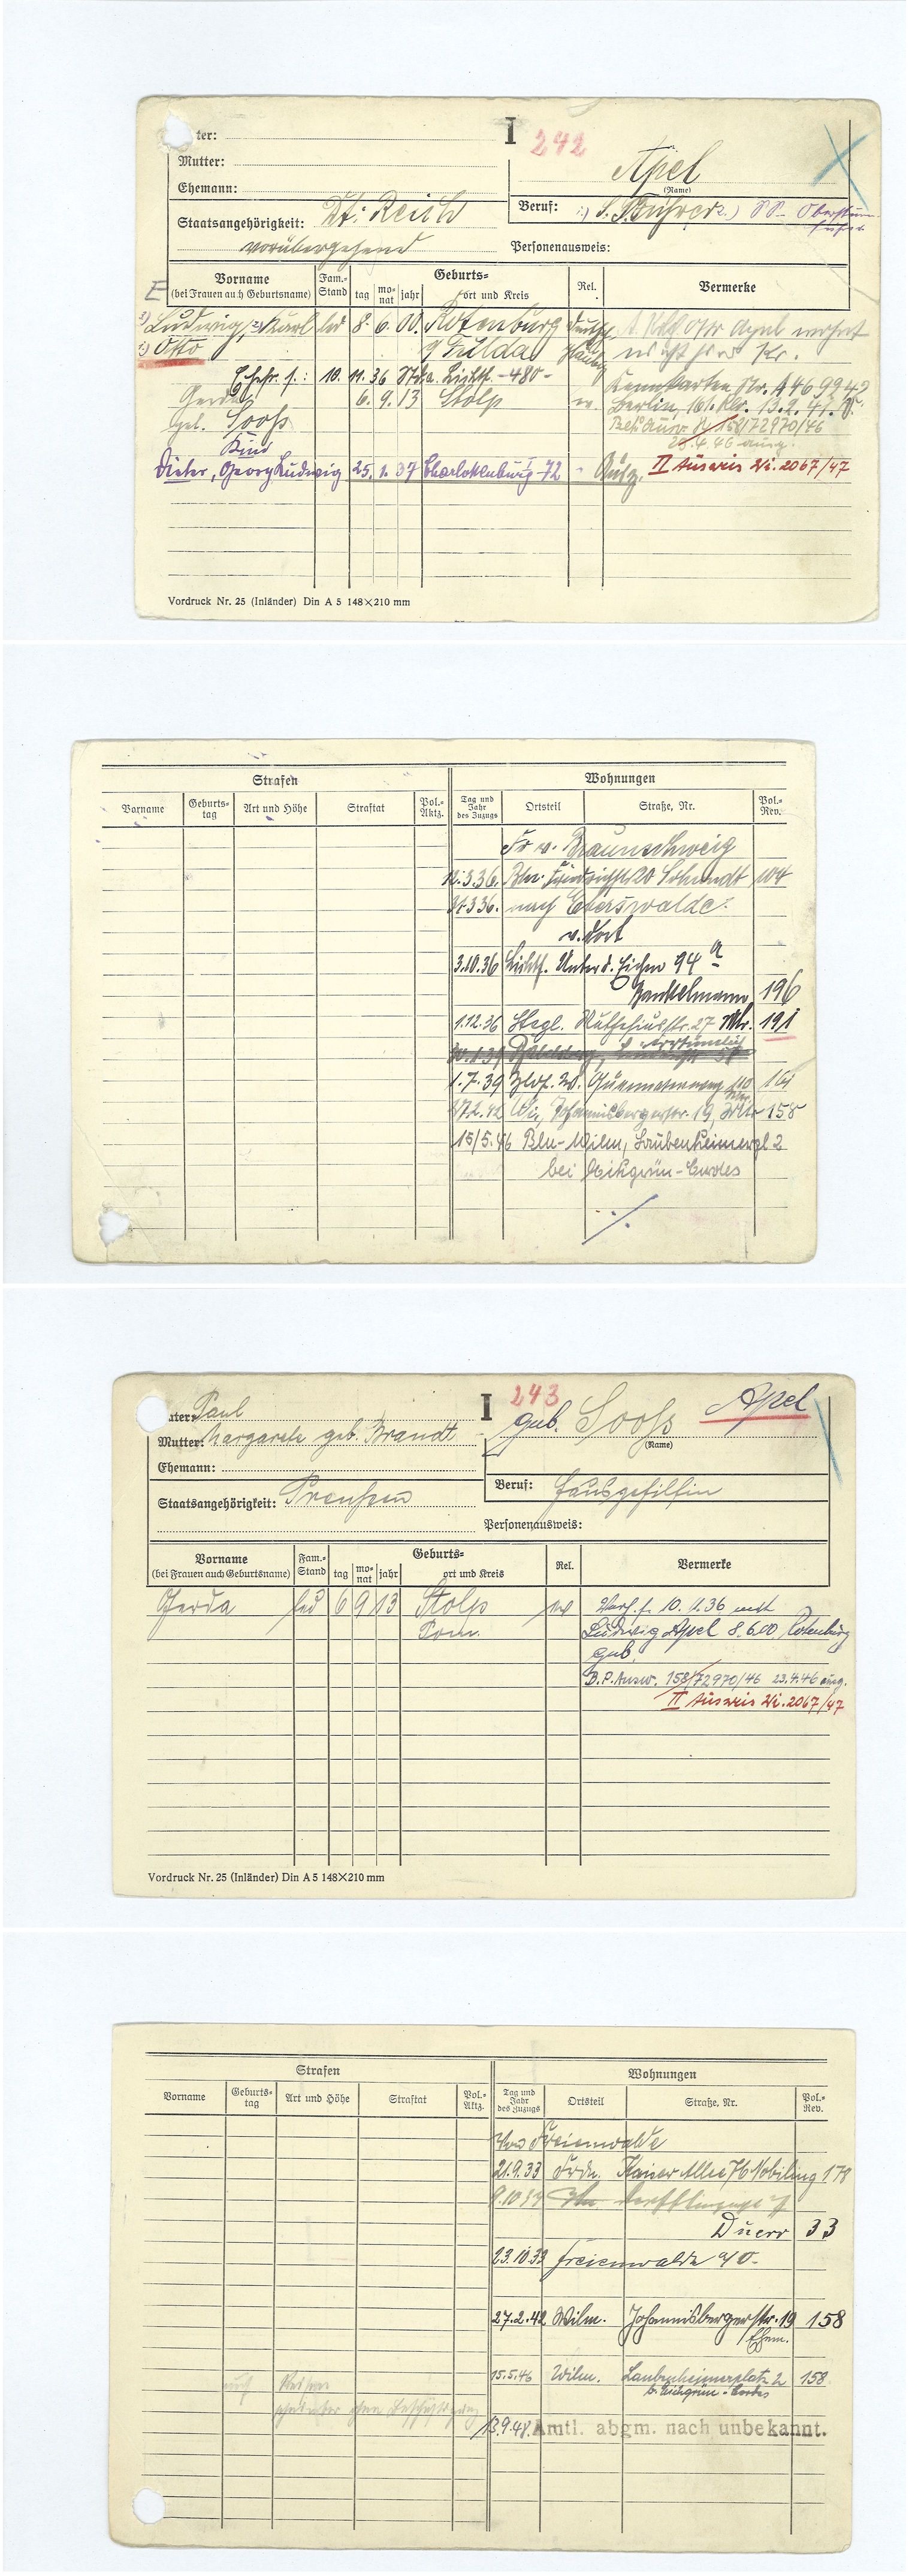
Apel